Question: What is the main concern?
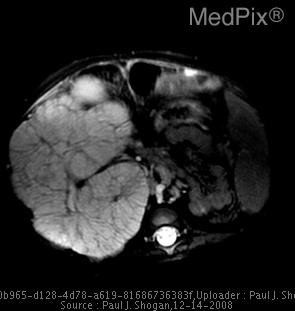
Answer: The findings suggest AP radiograph of the chest and abdomen demonstrates hypoinflated lungs, with a markedly distended abdomen.
AP radiograph of the chest and abdomen demonstrates centrally placed loops of bowel, with prominent hepatic and renal shadows.
Cross table lateral radiograph demonstrates anteriorly displaced loops of bowel with a posterior abdominal mass.  Hypoinflated lung volumes are also seen.
Longitudal sonographic image through the right lobe of the liver reveals periportal heterogeneity, consistent with early hepatic fibrosis. No hepatic masses are seen.  An enlarged hyperechoic right kidney is partially shown with loss of the corticomedullary differentiation.
Sonographic images through the kidneys reveals enlarged hyperechoic kidneys with loss of the corticomedullary differentiation.  The right kidney measuring 16.6 cm and the left kidney measures 18.5 cm in greatest dimension.
MR images through the kidneys demonstrates a morphologically abnormal and markedly enlarged right kidney.  The patient is status-post left nephrectomy.  Mild hepatosplenomegaly is also seen.. Axial T2 fat-saturated weighted MR demonstrates a morphologically abnormal and markedly enlarged right kidney.  The patient is status-post left nephrectomy.. The patient might have a history of 2 day old male with abdominal distention..